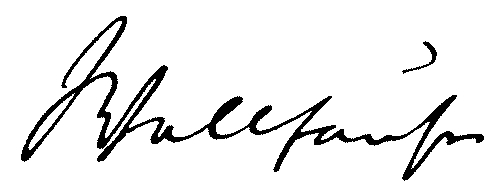
Signature of: julius wellhausen